Question: What is the date of the hearing as scheduled in the document?
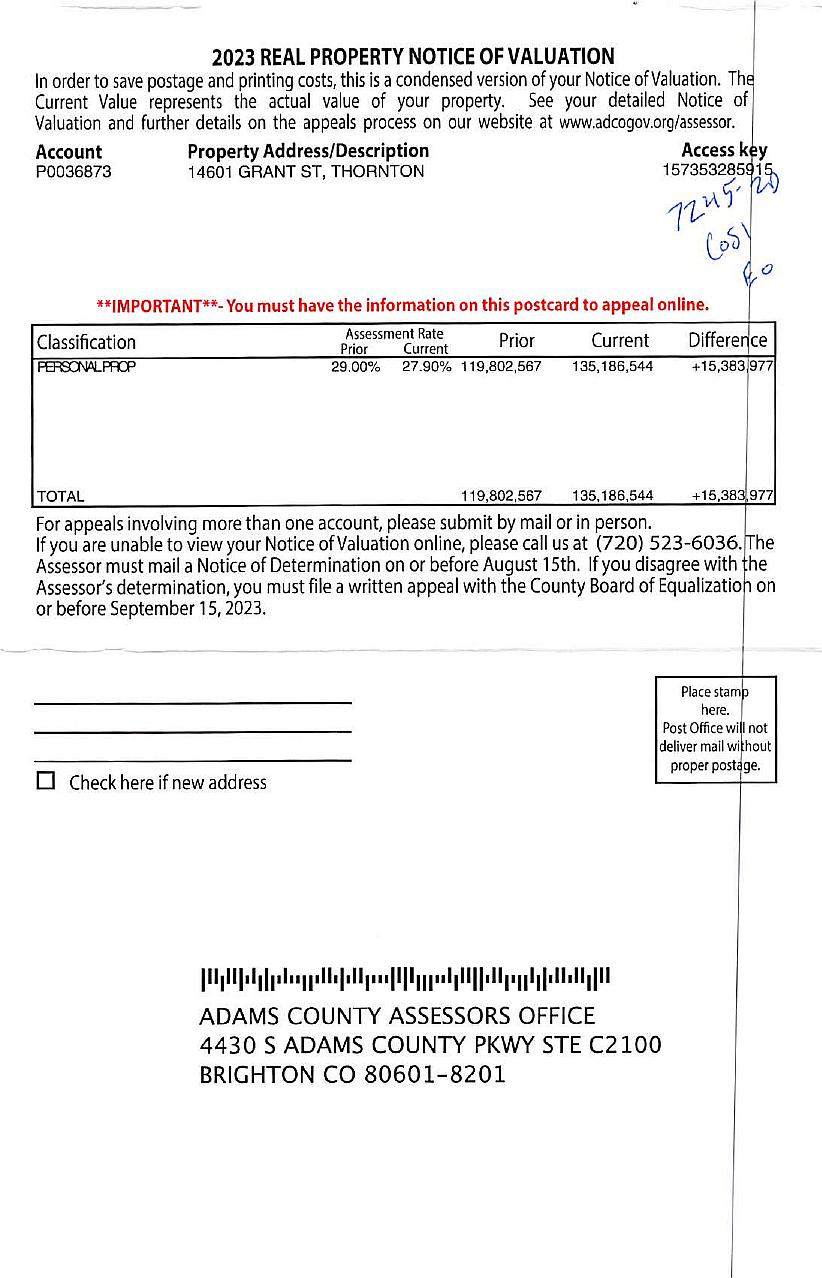
Answer: "August 15th"